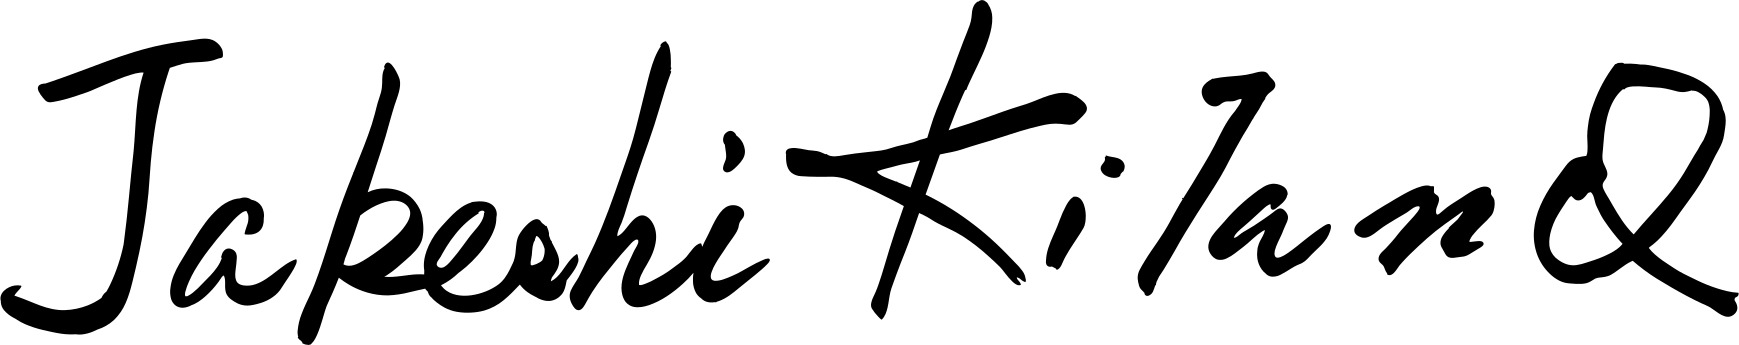
Signature of: q26372